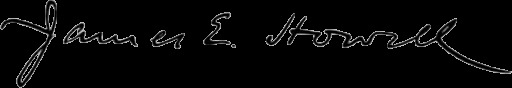
Signature of: james e howell